Patient: Female, age 60
A 60-year-old female with a medical history of essential hypertension, type 2 diabetes mellitus, epilepsy, and normocytic anemia was brought to our emergency department (ED) due to four weeks of progressive dyspnea. One-month prior, she had presented to an urgent care facility with a productive cough of one-month duration. A chest x-ray (CXR) (Fig. 1) demonstrated a significant right upper lobe consolidation concerning for community-acquired pneumonia and she was prescribed levofloxacin for seven days.
She had a follow-up appointment with her primary care provider two weeks later without improvement of symptoms and was prescribed another course of antibiotics with amoxicillin-clavulanate and azithromycin. Two weeks later, she was brought to our ED for persistent cough, dyspnea, and hypoxia on a portable pulse oximeter noticed by a family member.
On presentation, vitals were the following: temperature 97.2  F, tachycardia to 104 beats per minute, blood pressure 124/63 mmHg, respiratory rate 20 per minute, and oxygen saturation of 87% on room air. Due to a moderately elevated Well's score of 4.5 (high suspicion for PE and heart rate >100) and markedly elevated d-dimer 5672 ng/mL (normal <500 ng/mL), a computed tomography (CT) pulmonary angiogram was performed which revealed a saddle PE with a large proximal clot burden (modified miller score 16) (Fig. 2).
Right ventricle (RV) ischemia and pressure overload were also evident from elevated cardiac biomarkers (troponin I 0.29 ng/mL (normal <0.03 ng/mL) and brain-natriuretic peptide 888 pg/mL (normal <100 pg/mL)) confirming a diagnosis of sub-massive intermediate-high risk PE. A 2D-transthoracic echocardiogram revealed a left ventricle (LV) ejection fraction of 65%, an increase in the RV to LV ratio at 1.4 (normal 0.8), and normal RV systolic function (tricuspid annular plane systolic excursion 21 mm (normal >=17 mm) (Fig. 3).
Venous duplex ultrasound of the lower extremities found no evidence of deep venous thrombosis. The patient was started on supplemental oxygen and therapeutic enoxaparin. Interestingly, in addition to PE, there were innumerable nodular and patchy tiny areas of consolidations bilaterally concerning for multifocal infection (Fig. 4).
Differential diagnosis included COVID-19 pneumonia, community acquired pneumonia, fungal infection, and miliary TB. On further interviewing, she reported a remote exposure to a homeless population and current excavating construction near her job. She also endorsed a thirty-pound unintentional weight loss over the last five months. She was immediately placed into airborne isolation.
Infectious workup was remarkable for positive tuberculin purified protein derivative test at 15 mm induration, positive sputum acid-fast bacilli (AFB) culture, and positive sputum polymerase chain reaction (PCR) for mycobacterium tuberculosis. The rest of the infectious workup was negative including fungal culture and COVID-19 PCR. She was started on an anti-tuberculosis regimen of rifampin, isoniazid, pyrazinamide, and ethambutol (RIPE). After two weeks of treatment and three negative AFB sputum cultures, she was deemed non-contagious and was discharged home on enoxaparin and RIPE therapy. Enoxaparin was selected for anticoagulation to avoid the interaction of direct-oral anticoagulants and warfarin with rifampin. She had frequent telehealth follow up over the next two months with a resolution of her dyspnea and cough. The local authority was informed within 24 h of TB diagnosis and contact tracing was initiated as well.
Keywords: hypercoagulable state, miliary tuberculosis, pulmonary embolism, tuberculosis, venous thromboembolism
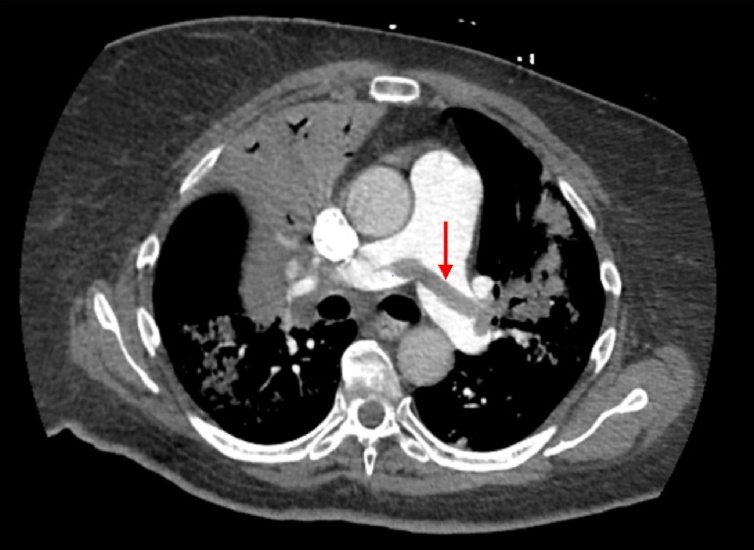
Image caption: CT Pulmonary Angiogram: Saddle pulmonary embolism seen on CT pulmonary angiogram demarcated by the red arrow. (For interpretation of the references to colour in this figure legend, the reader is referred to the Web version of this article. ).